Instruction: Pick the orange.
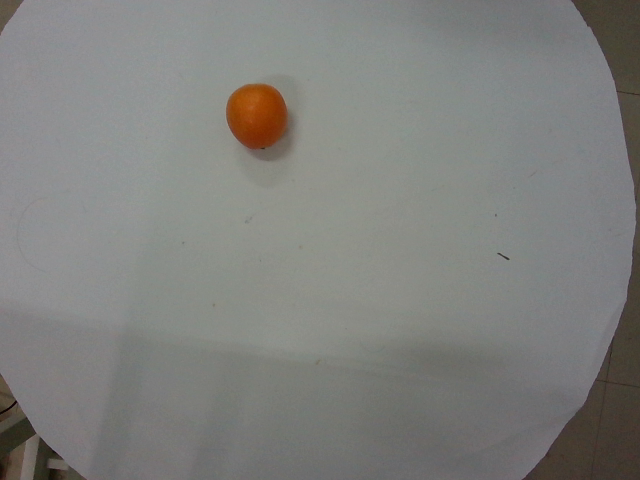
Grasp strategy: vertical